Question: What is the filing due date as per the document?
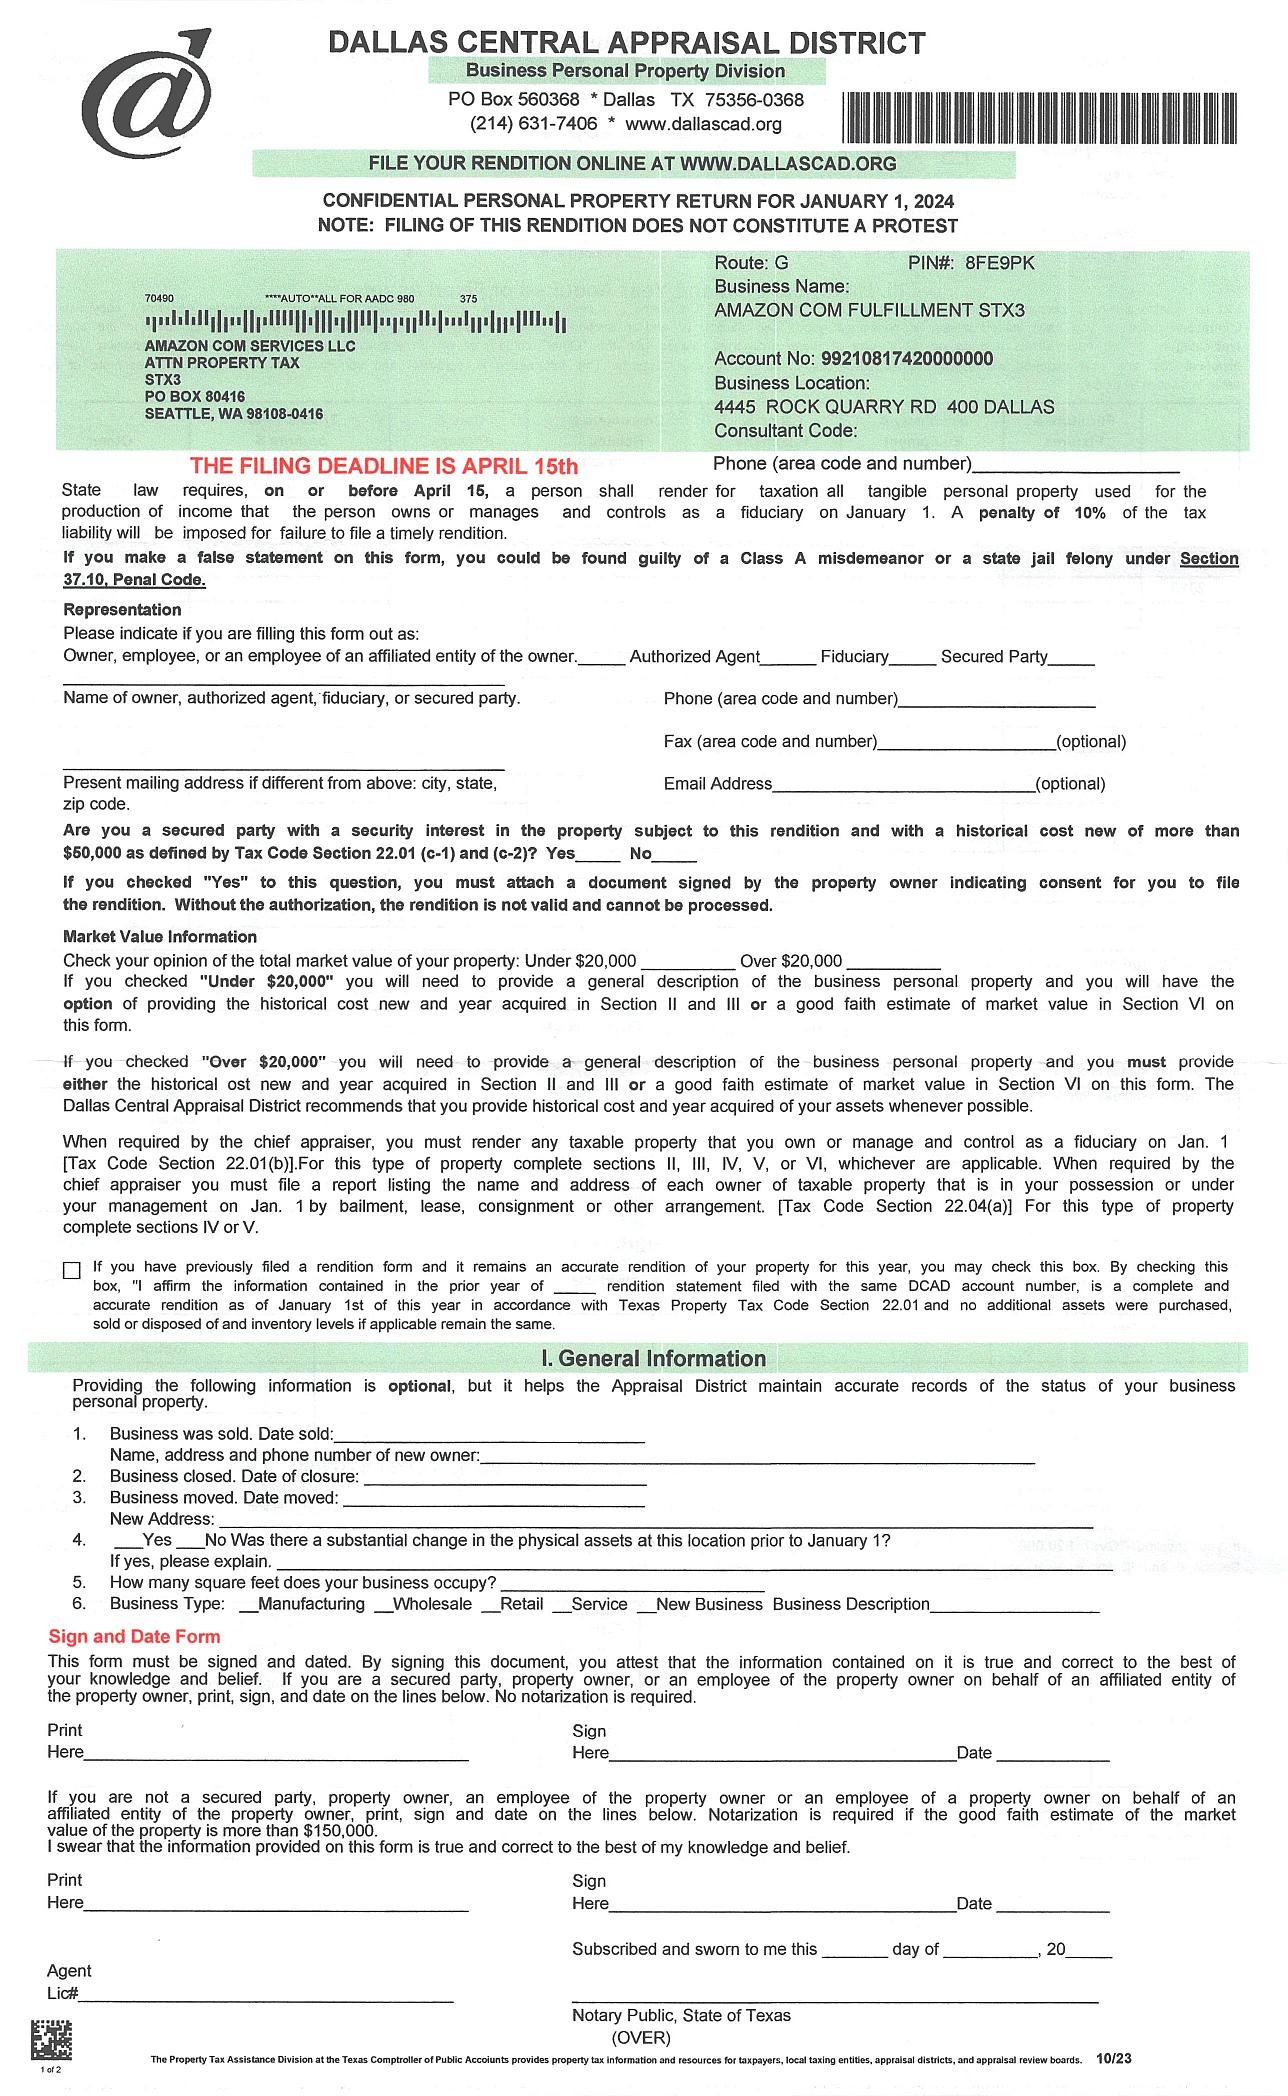
Answer: "APRIL 15th"